Question: What might the diagnosis be?
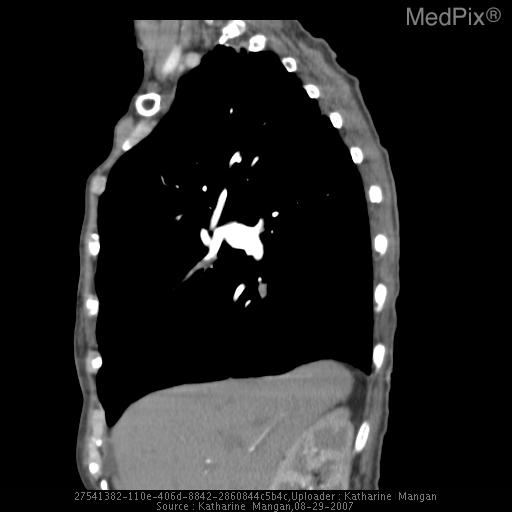
Answer: The possible diagnosis includes •  Thromboemboli
•  Tumor emboli
•  Septic emboli.